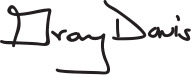
Signature of: gray davis